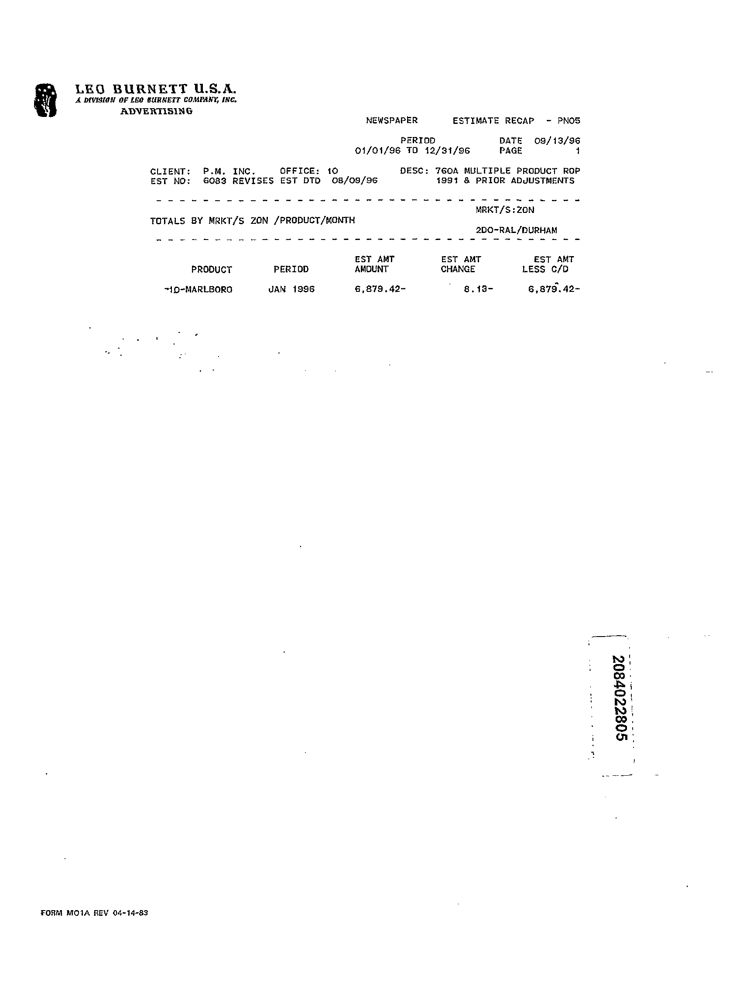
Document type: Invoice